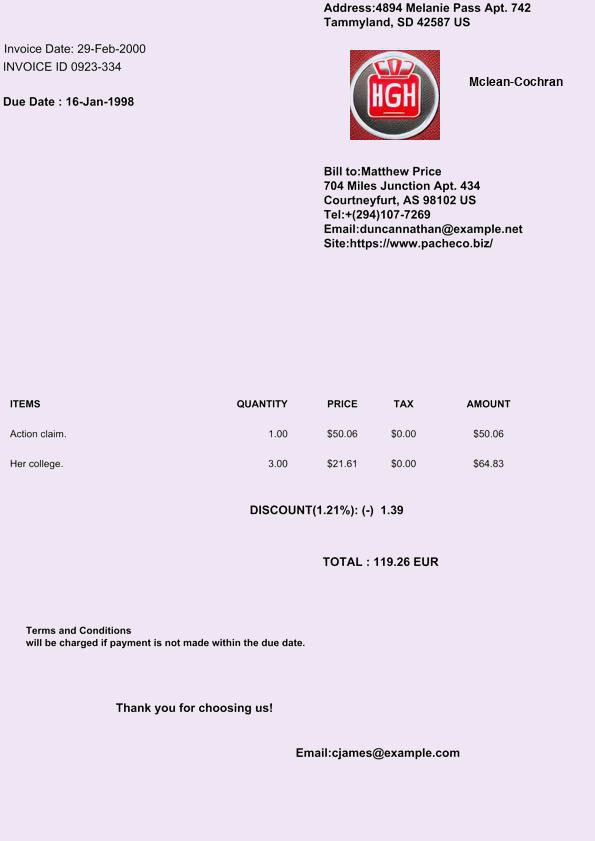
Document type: Invoice